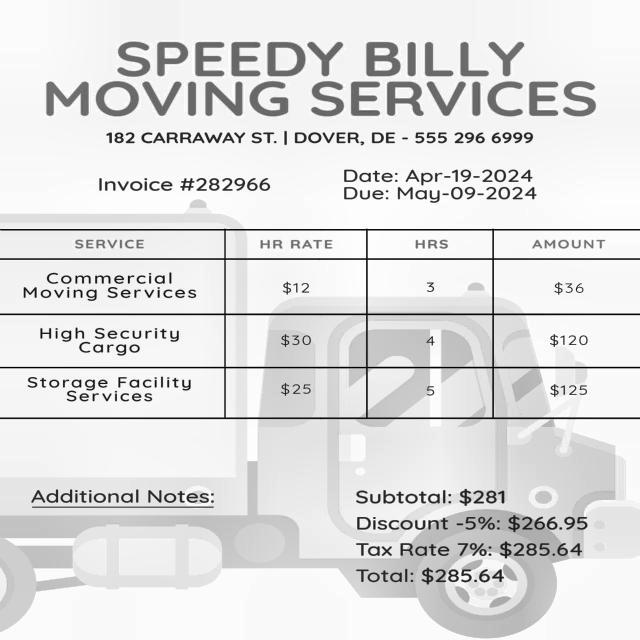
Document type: Invoice